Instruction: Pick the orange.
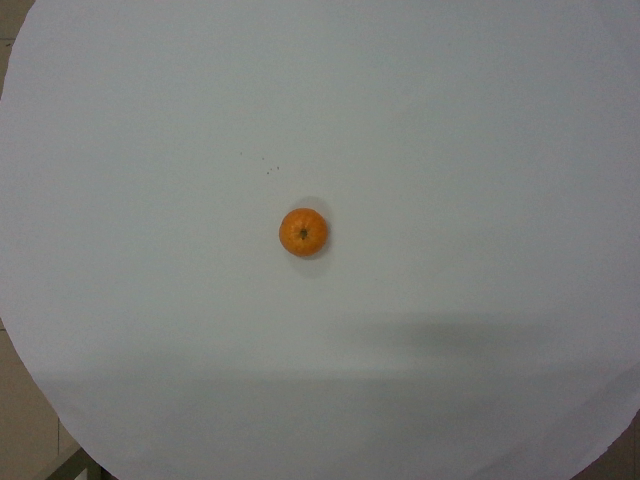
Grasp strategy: vertical